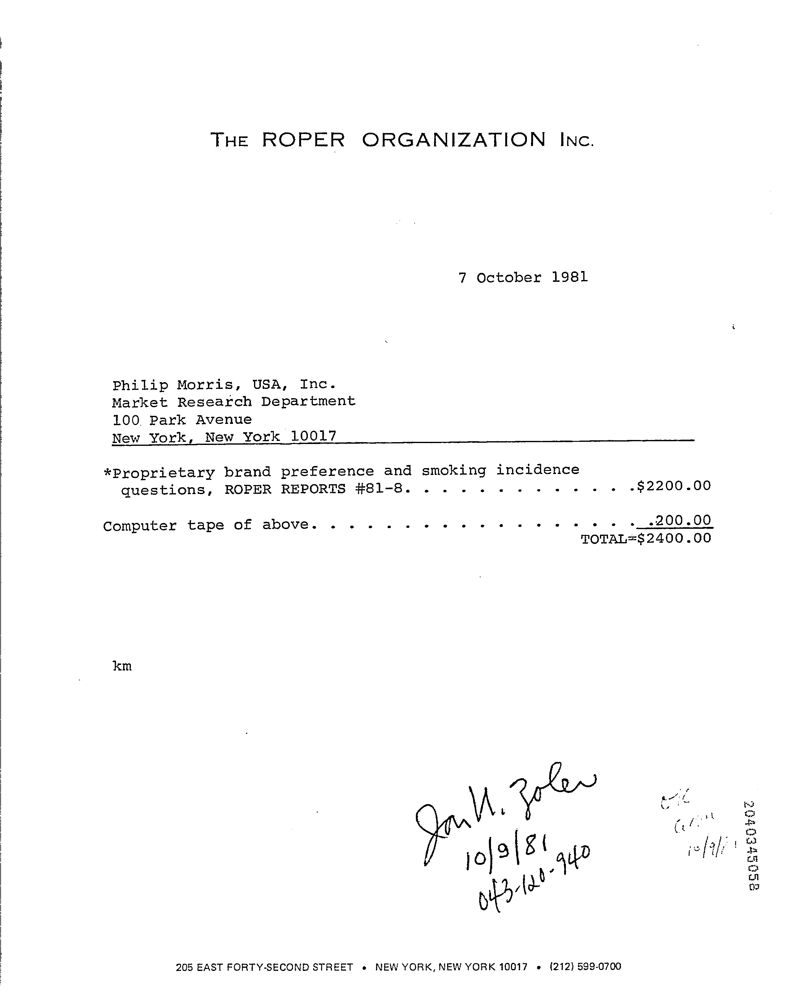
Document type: Invoice